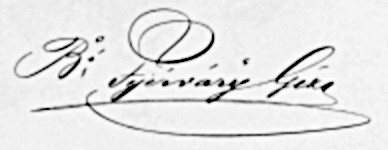
Signature of: géza fejérváry